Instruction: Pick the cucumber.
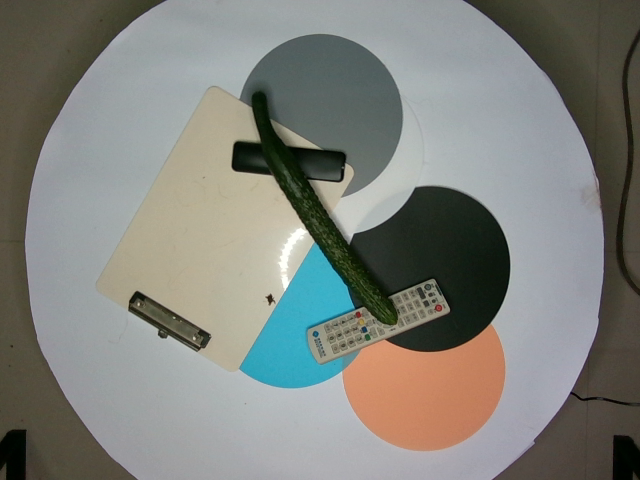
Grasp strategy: vertical